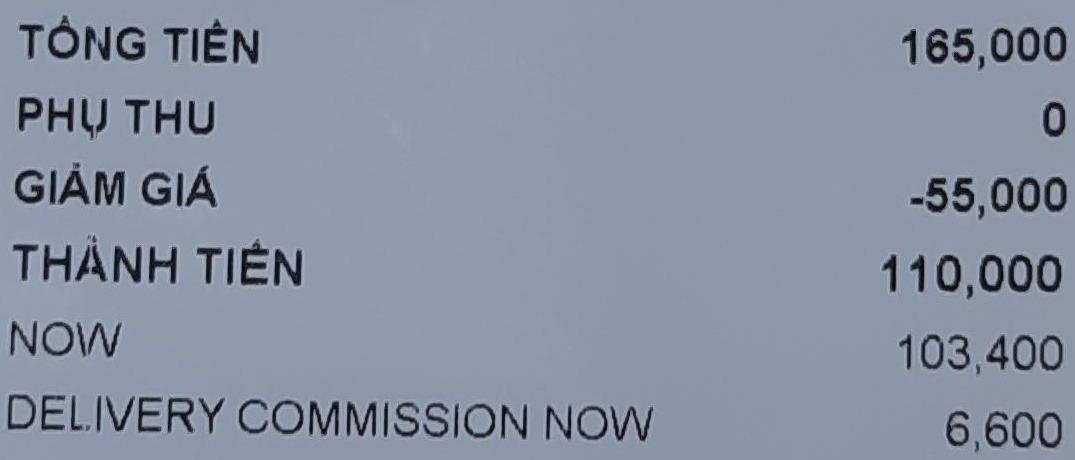
TỔNG TIỀN 165,000
PHỤ THU 0
GIẢM GIÁ -55,000
THÀNH TIỀN 110,000
NOW 103,400
DELIVERY COMMISSION NOW 6,600